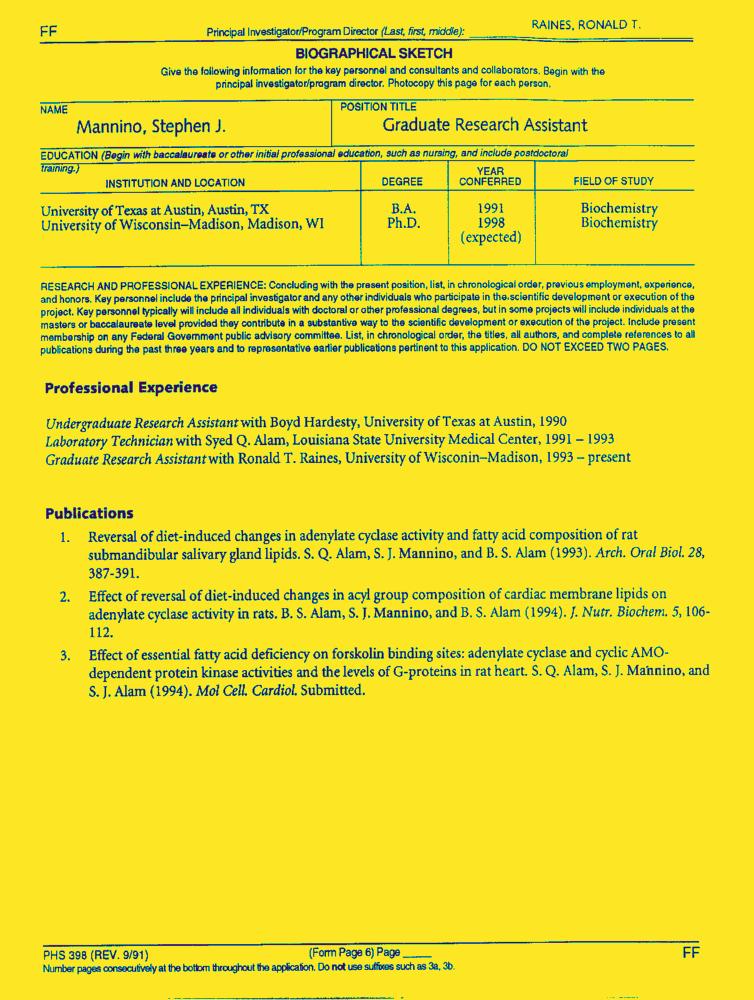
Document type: Resume-Doc